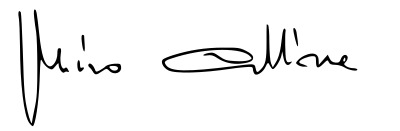
Signature of: miro allione